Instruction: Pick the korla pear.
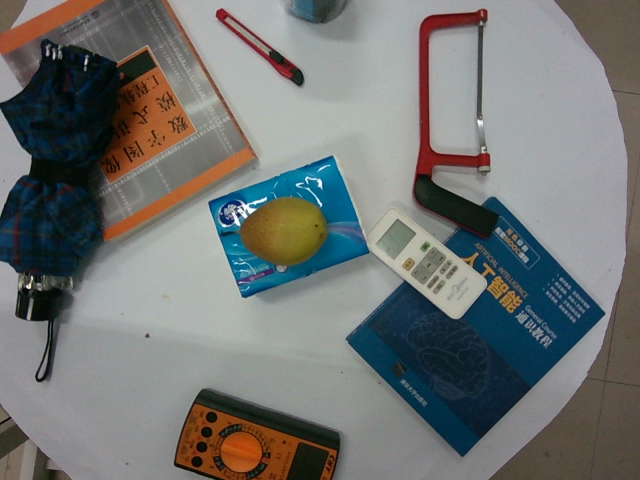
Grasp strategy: vertical